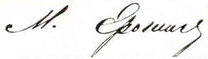
Signature of: mikhail erogin